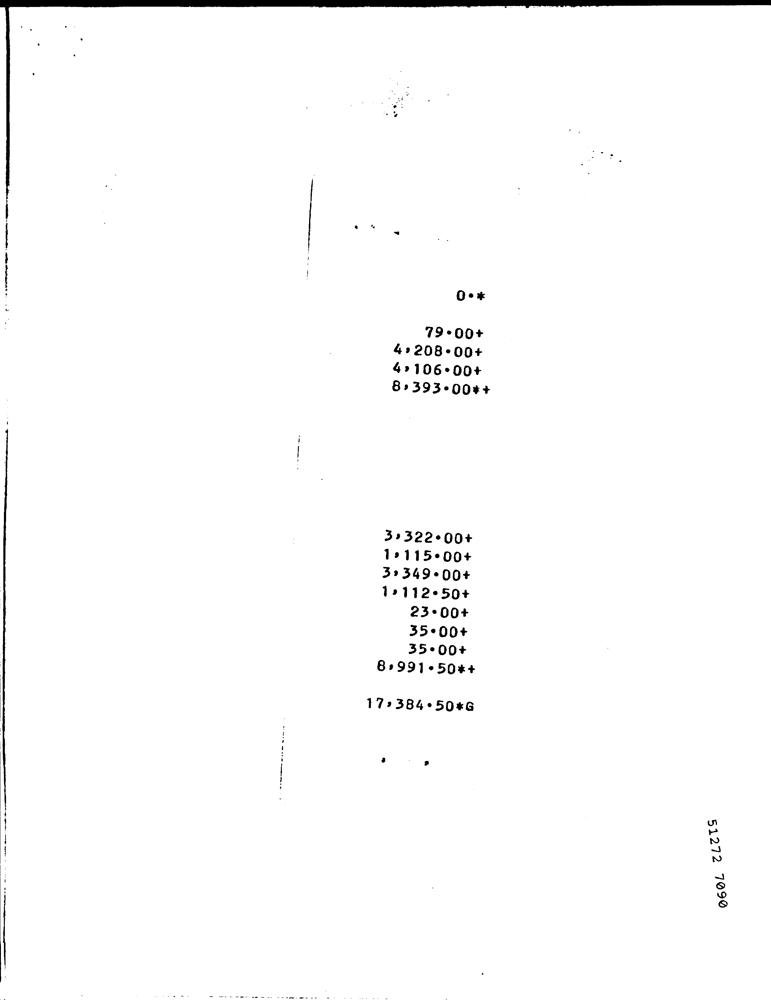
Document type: Invoice